Retrieve the amount in words, amount in figures, name of the payee, date on the cheque, and the bank name from the image.
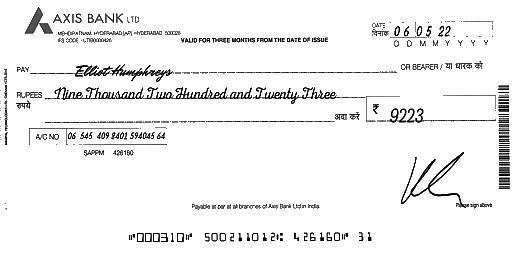
amt_in_words: Nine Thousand Two Hundred and Twenty Three
amt_in_figures: 9223
payee_name: Elliot Humphreys
bank_name: AXIS BANK
cheque_date: 06/05/22